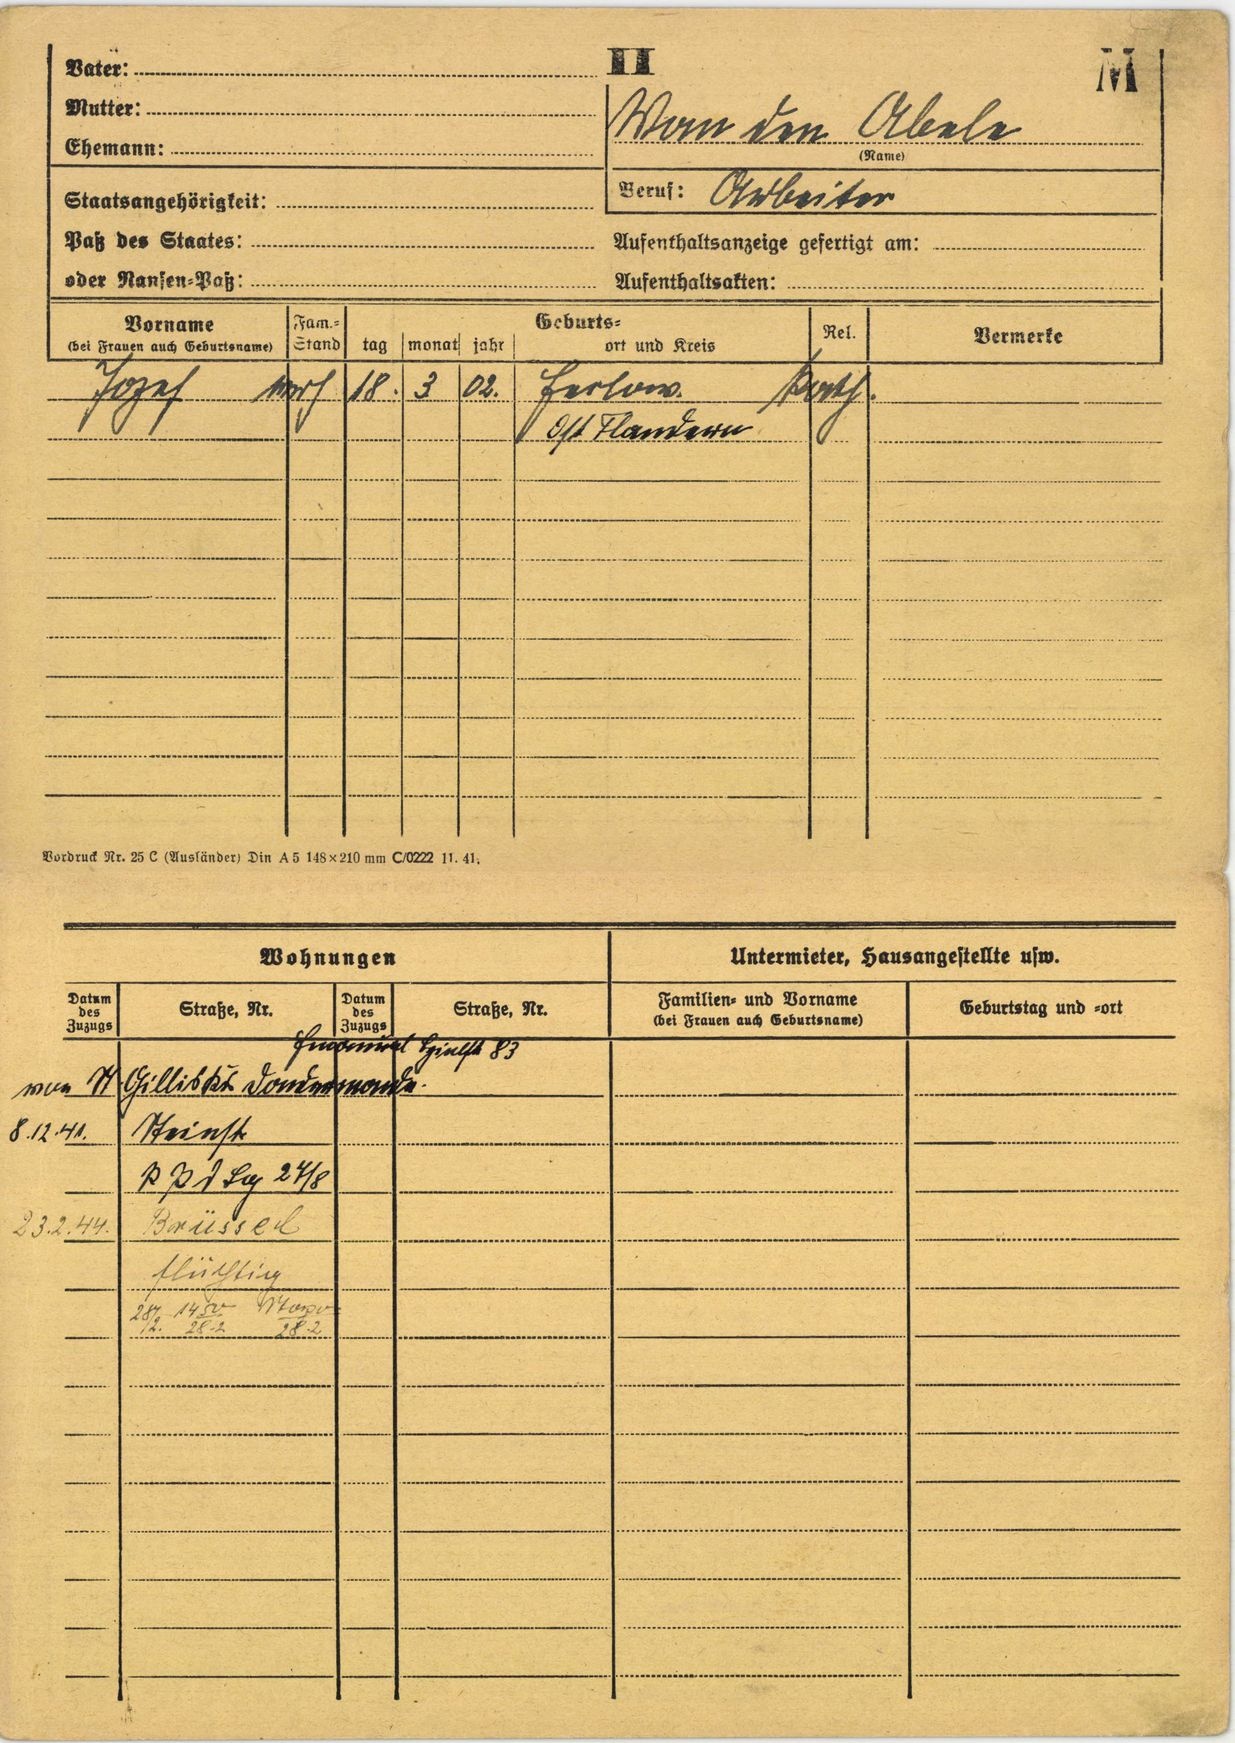
Van den Abele